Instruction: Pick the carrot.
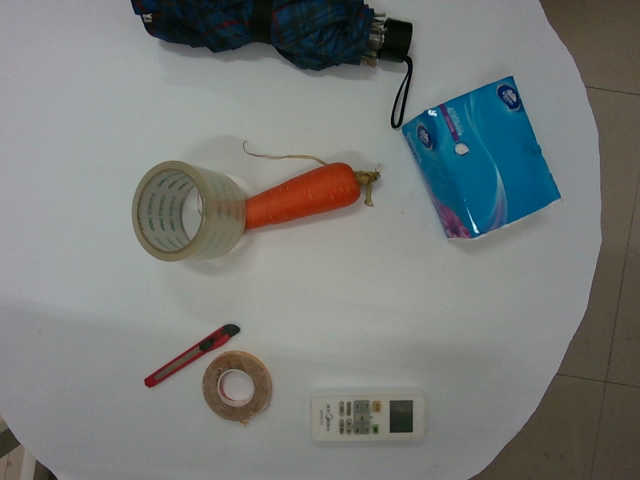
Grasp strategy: vertical